Question: How does the patient history play a role?
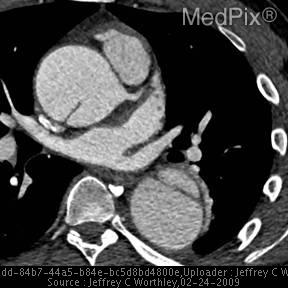
Answer: The patient's history of A previously healthy 22-year-old active duty male presented with intermittent left upper quadrant/epigastric abdominal pain for two and a half weeks. is key in understanding the case.